Question: What could the diagnosis suggest?
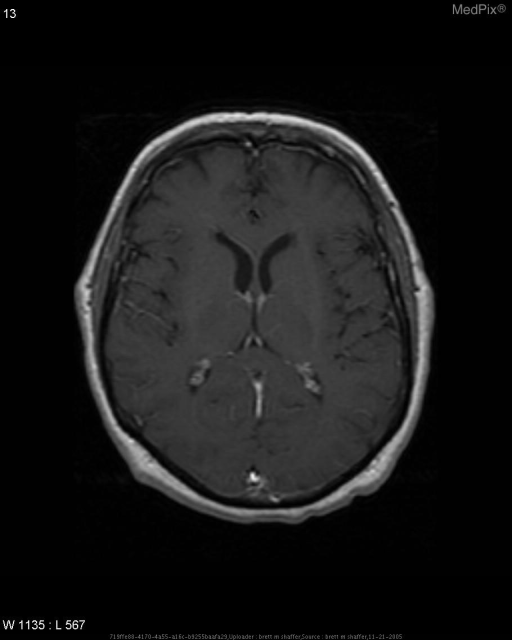
Answer: The possible diagnosis includes Alzheimer disease, frontal and temporal dementia, HIV and HSV encephalitis, hydrocephalus, metabolic disorders, multi-infarct dementia, diffuse Lewey body disease, Hashimoto encephalopathy..